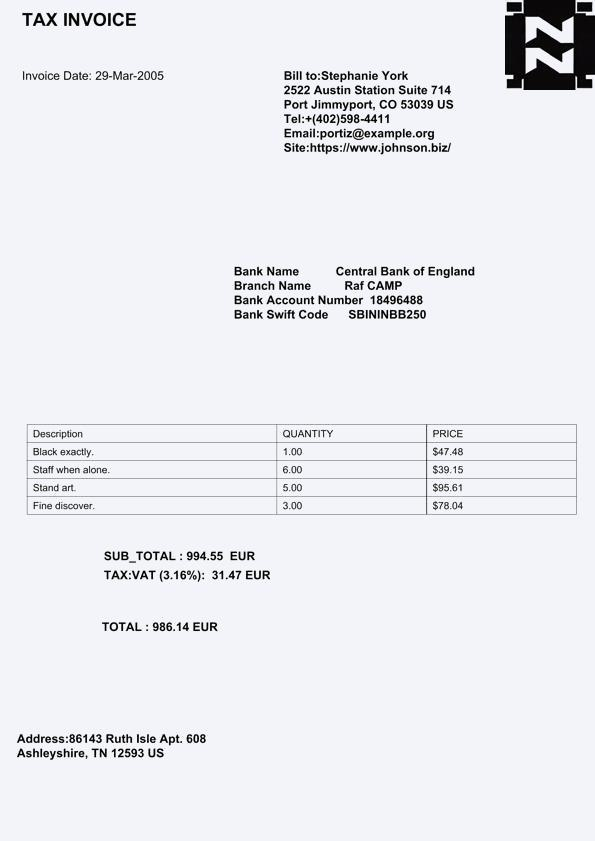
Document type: Invoice